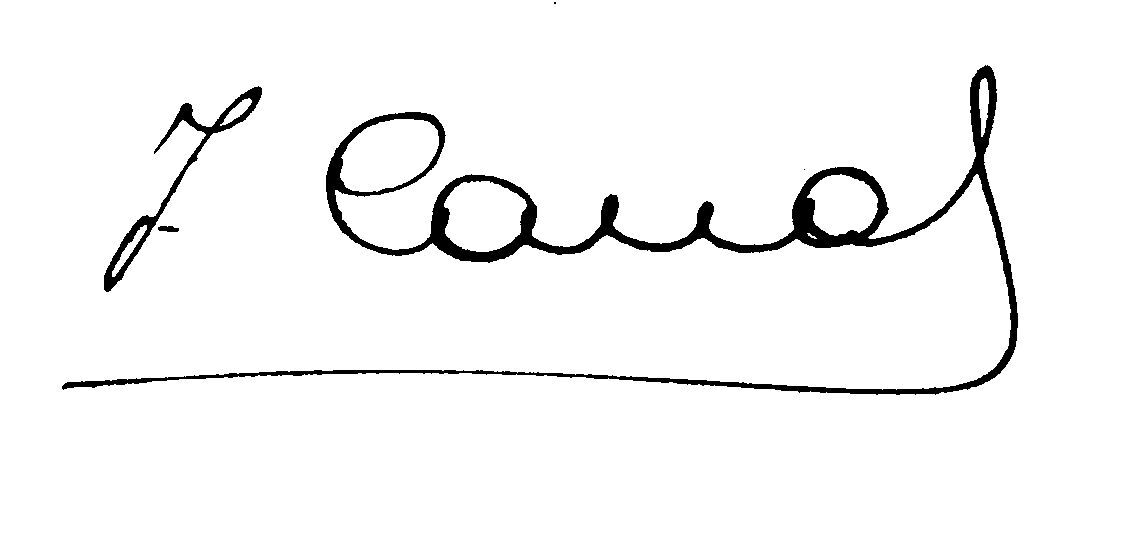
Signature of: joseph canal